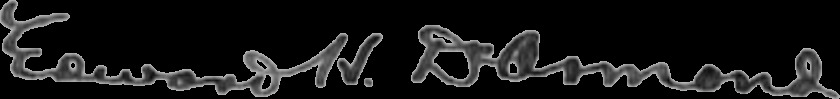
Signature of: edward harrison dearmond